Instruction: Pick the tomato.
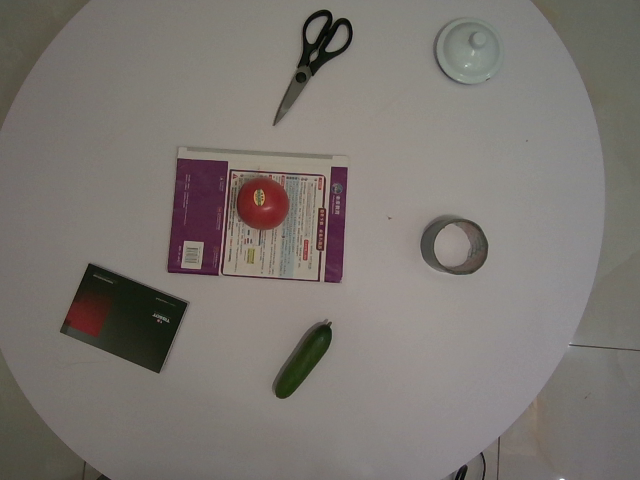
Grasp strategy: vertical